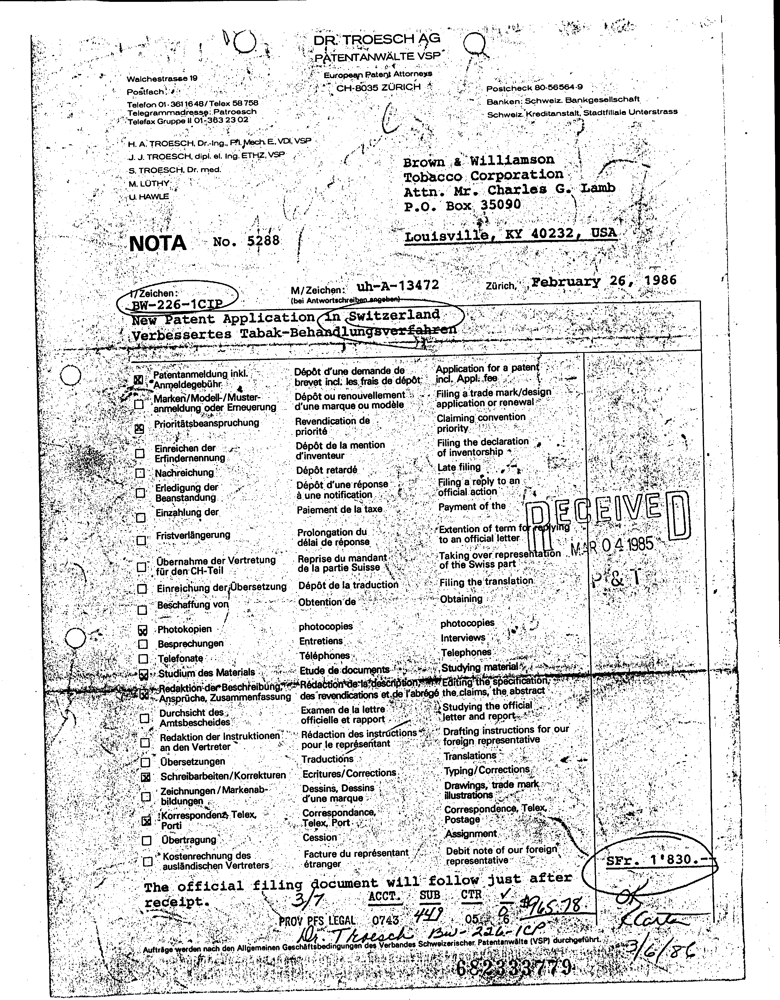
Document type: Invoice